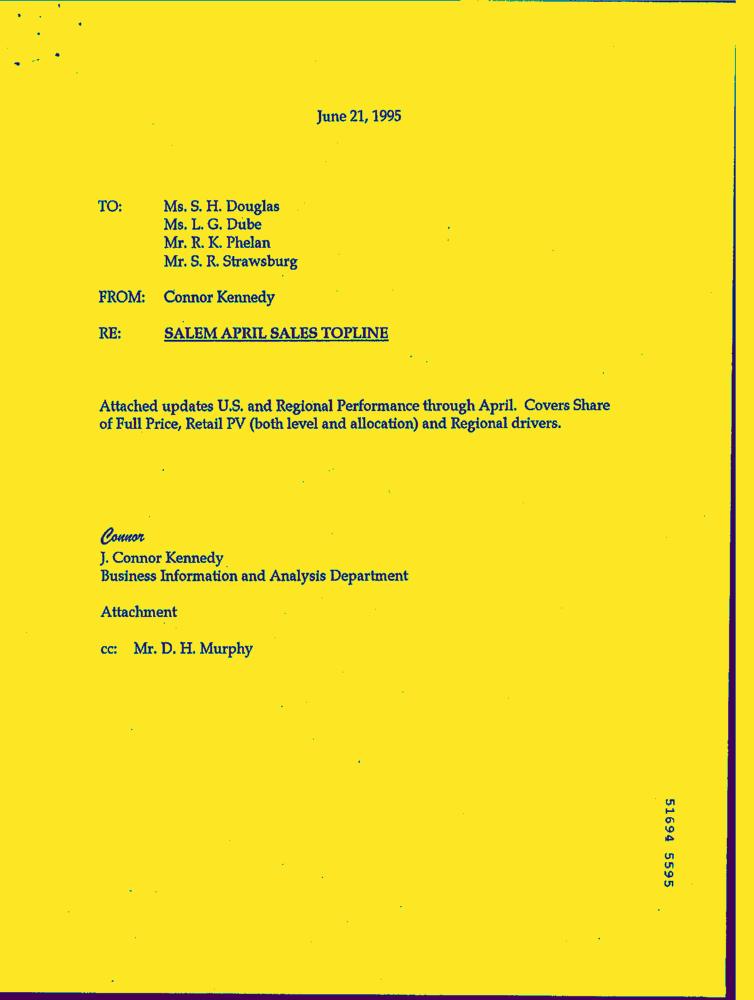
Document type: Letter-Doc